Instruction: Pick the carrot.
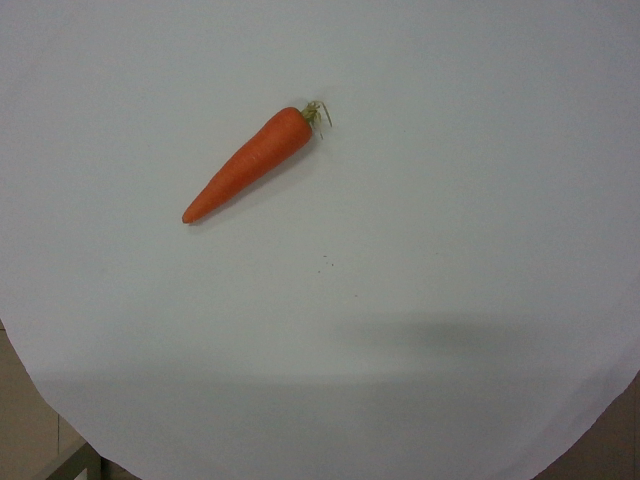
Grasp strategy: vertical